Question: What is the potential diagnosis?
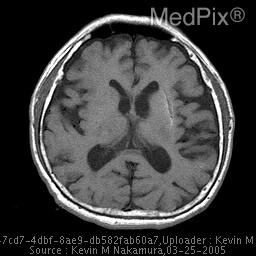
Answer: The possible diagnosis includes Hypertensive hemorrhage
Amyloid angiopathy
Hemorrhagic primary or metastatic malignancy.